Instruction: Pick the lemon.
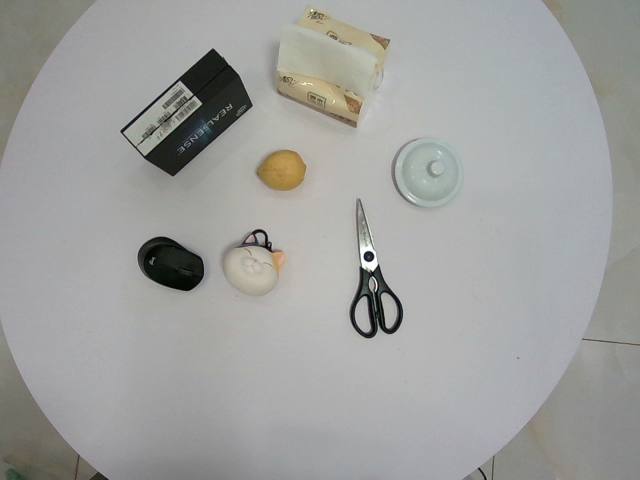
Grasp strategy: vertical